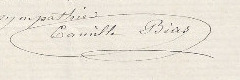
Signature of: camille bias